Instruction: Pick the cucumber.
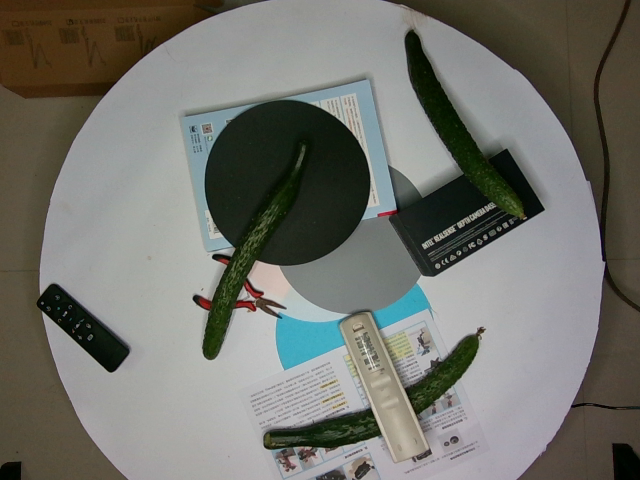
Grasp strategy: vertical